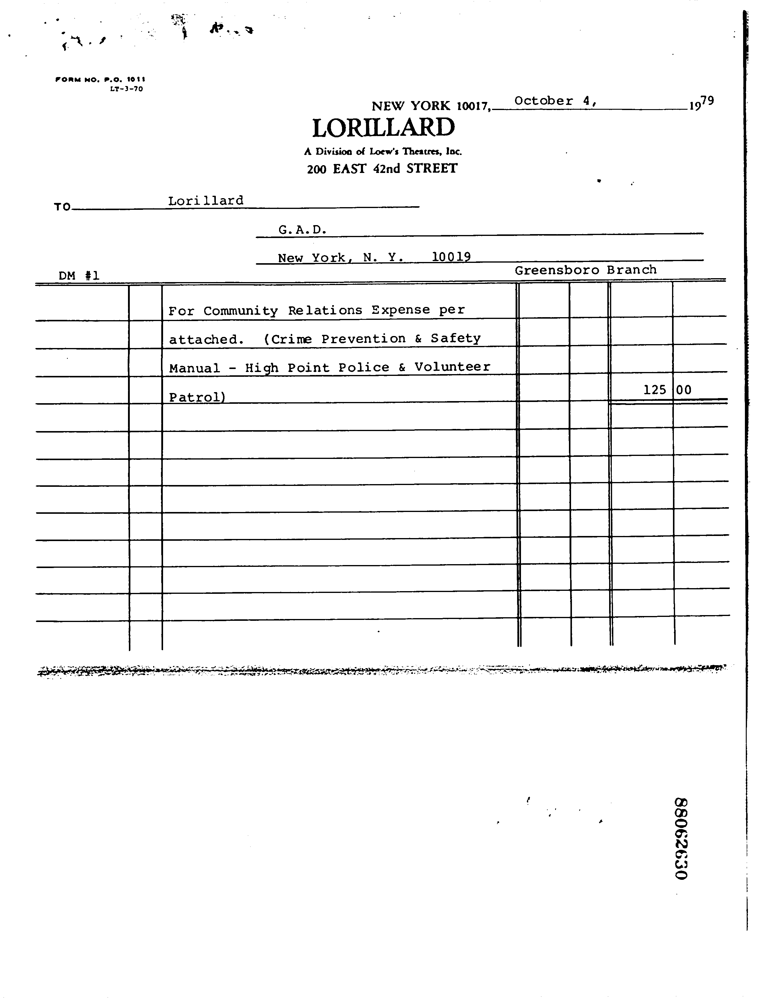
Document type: Invoice